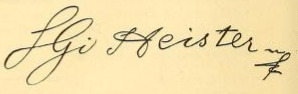
Signature of: sigbert heister